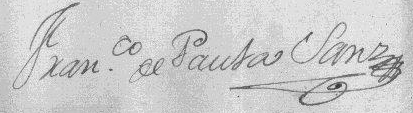
Signature of: francisco de paula sanz